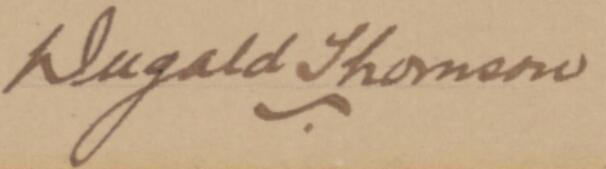
Signature of: dugald thomson